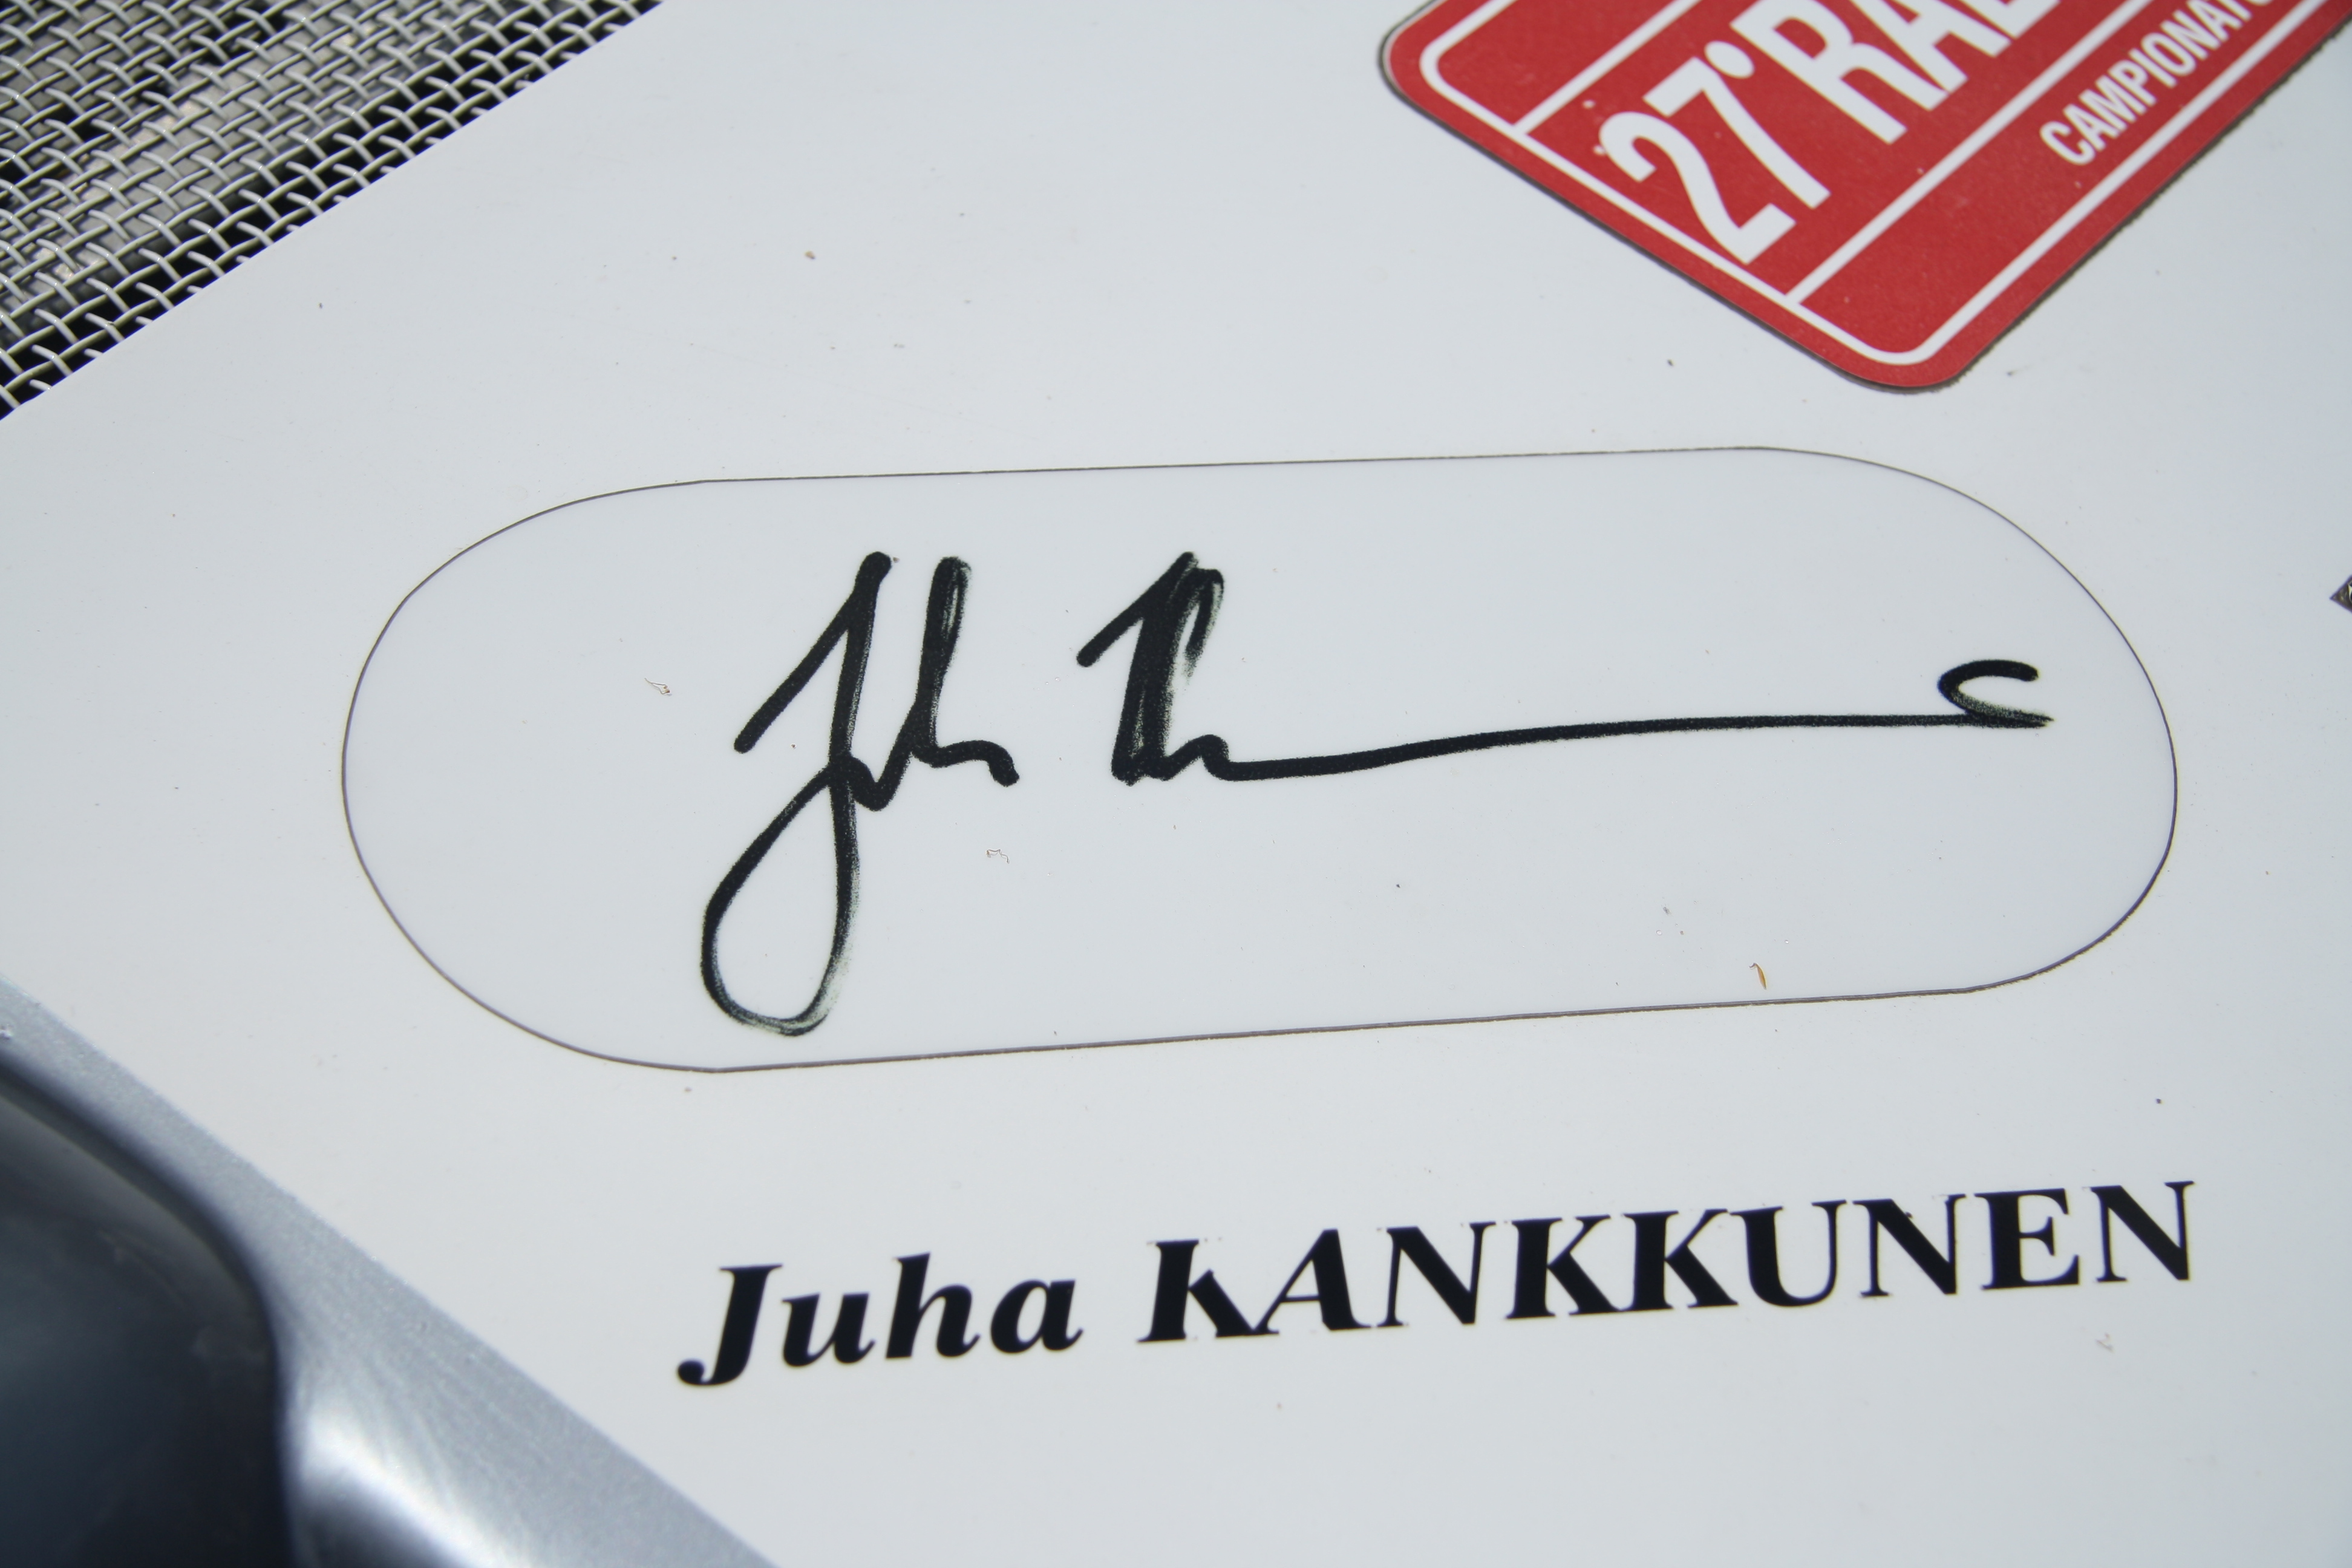
Signature of: juha kankkunen